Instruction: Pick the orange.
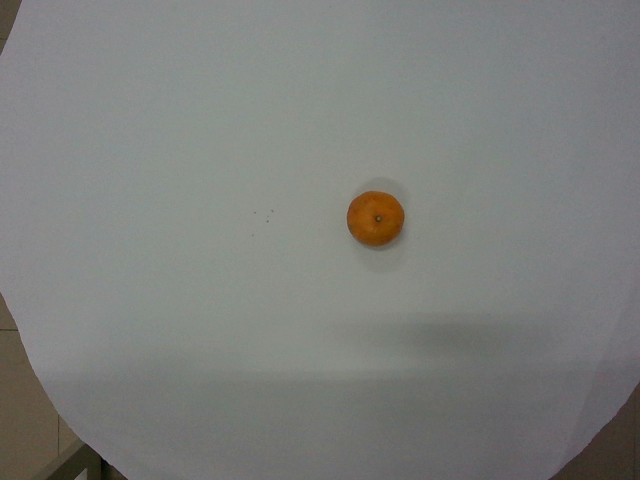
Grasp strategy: vertical